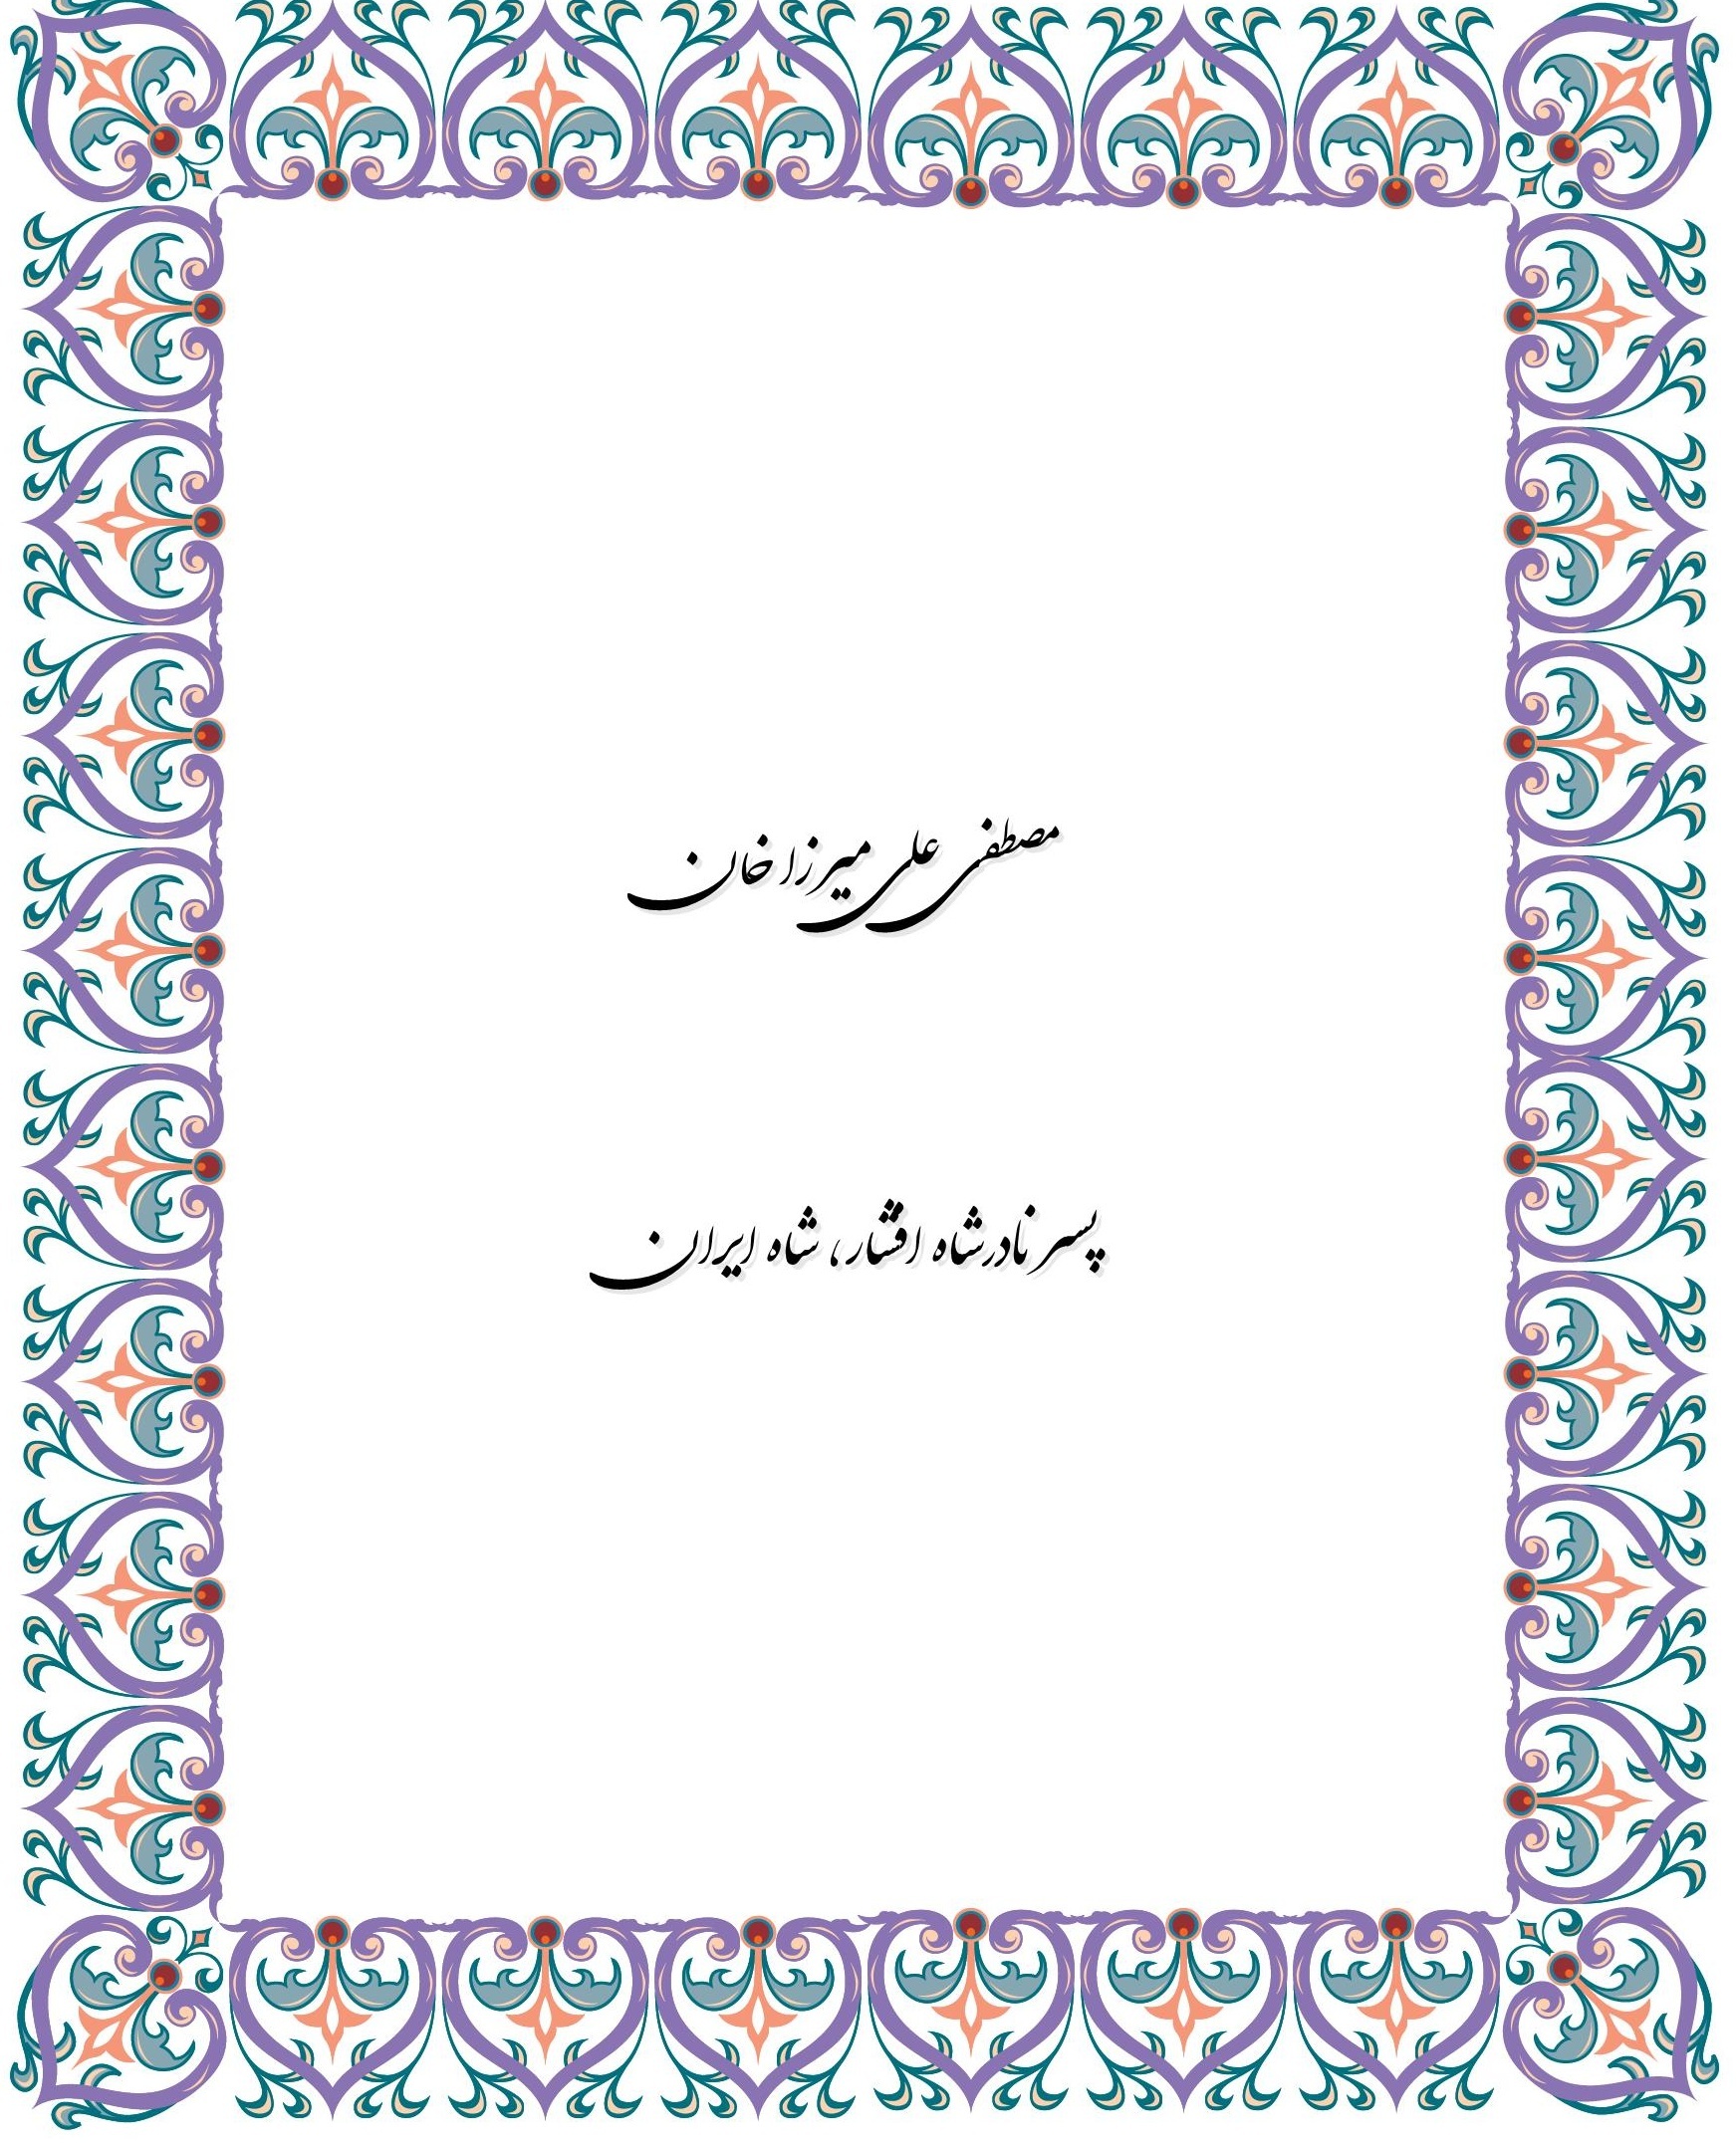
Signature of: ali mirza khan